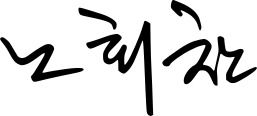
Signature of: roh hoe chan